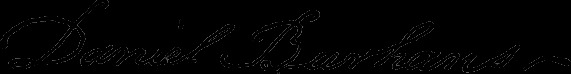
Signature of: daniel burhans